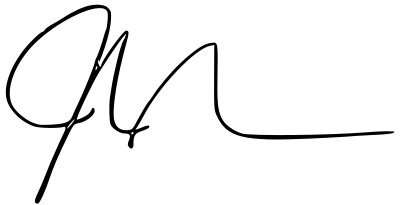
Signature of: john green